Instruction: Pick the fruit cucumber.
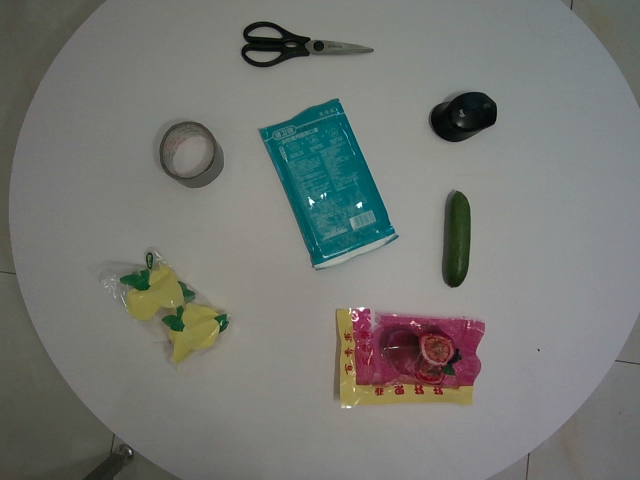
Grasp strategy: vertical